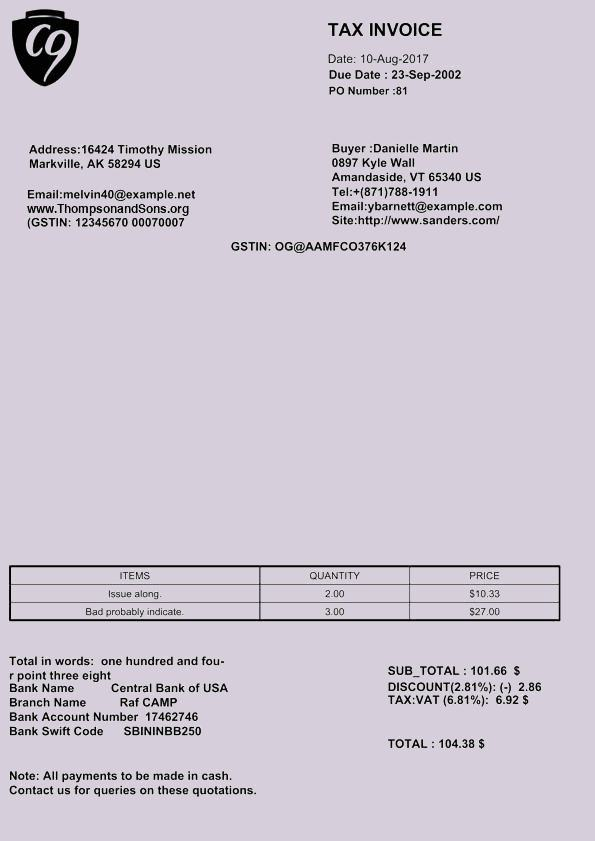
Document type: Invoice